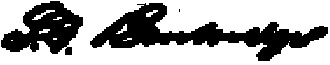
Signature of: stephen g burbridge